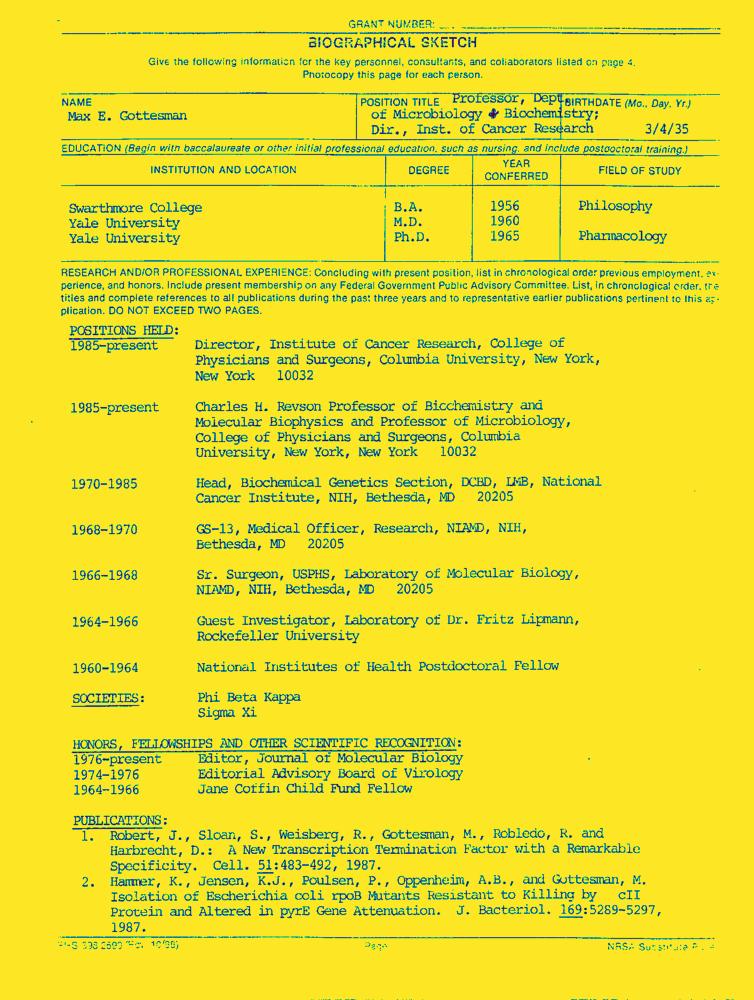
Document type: Resume-Doc